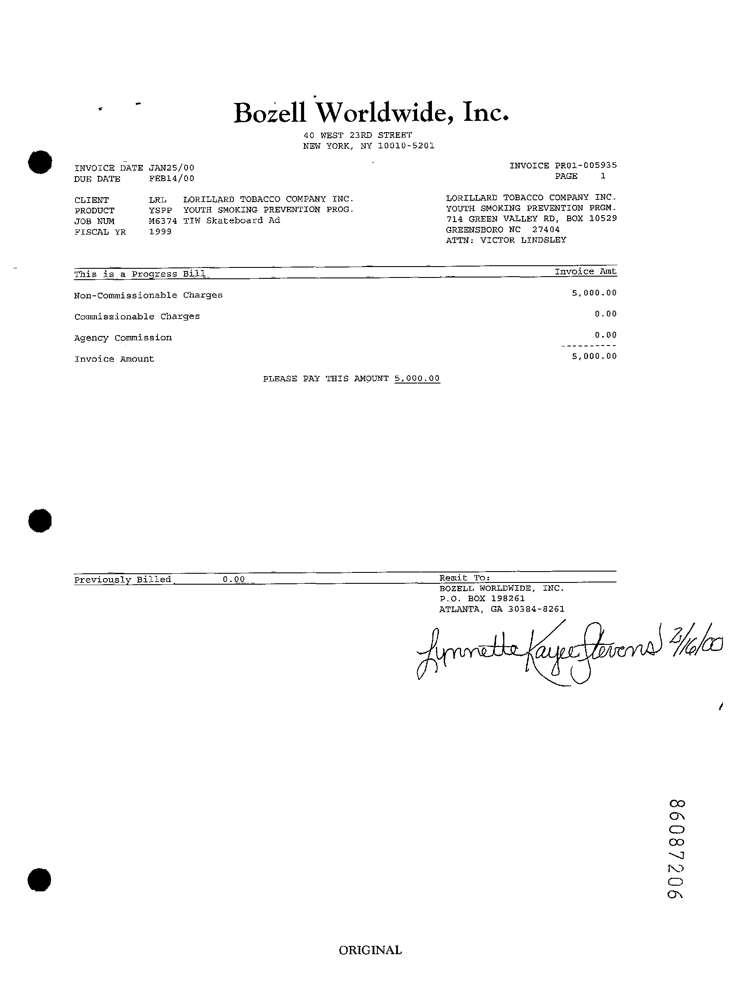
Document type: Invoice